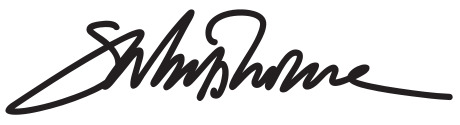
Signature of: sheldon whitehouse